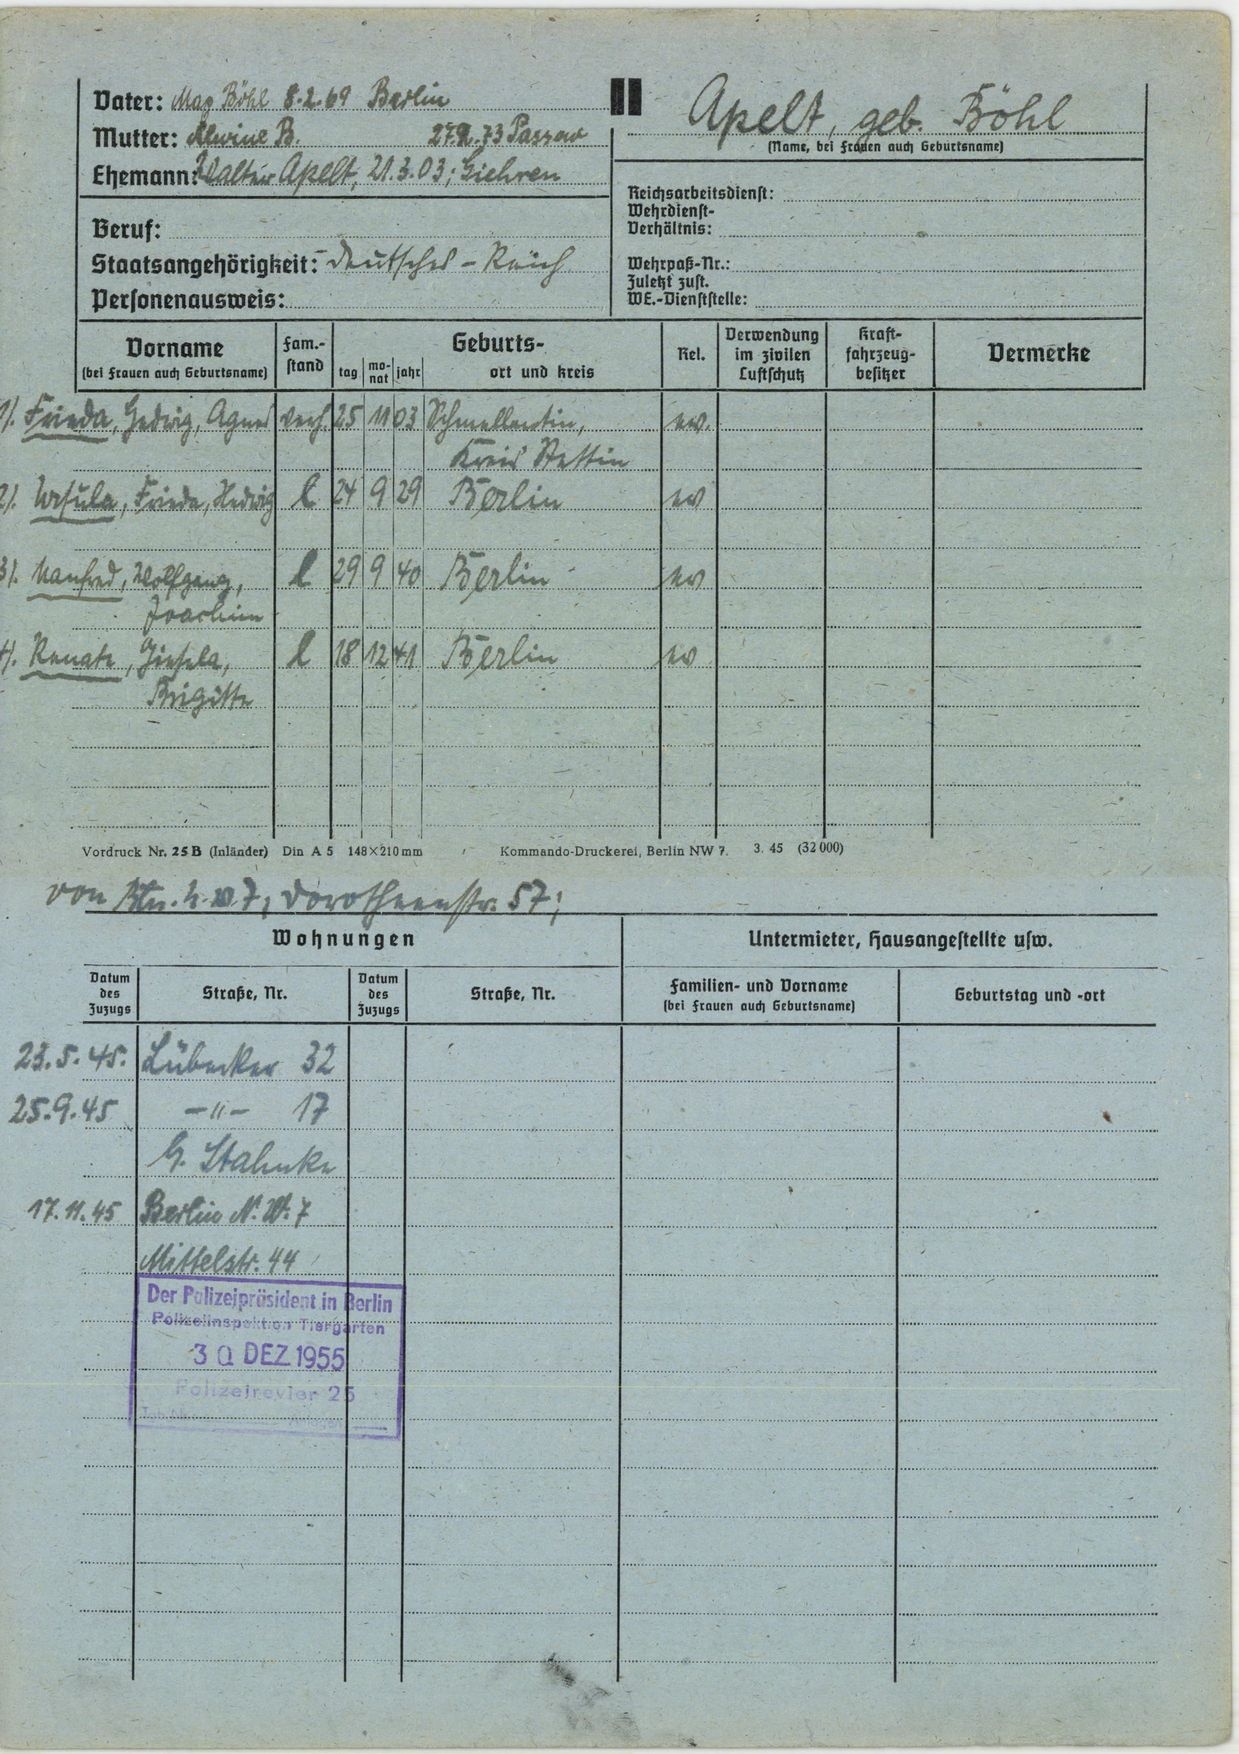
Apelt, geb. Böhl